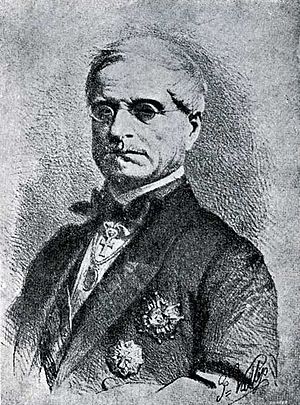
English: Casiano de Prado y Vallo (1797-1866), en una ilustración antigua.